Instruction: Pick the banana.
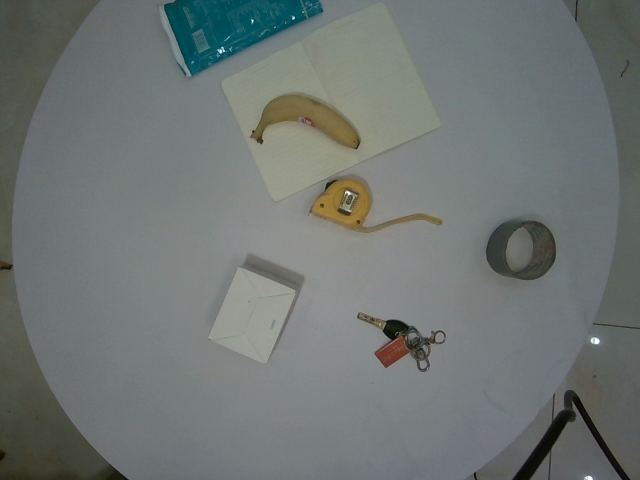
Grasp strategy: vertical